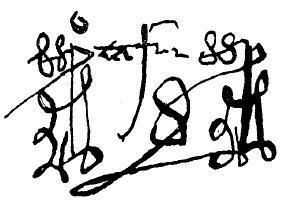
Signature of: pedro tafur